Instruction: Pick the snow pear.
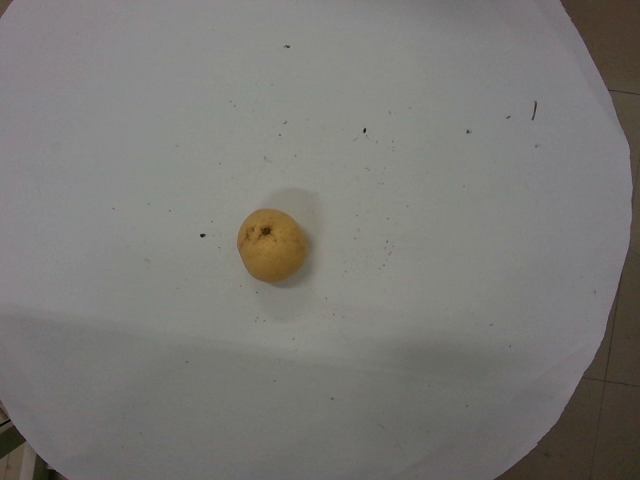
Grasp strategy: vertical